Question: What is the potential diagnosis?
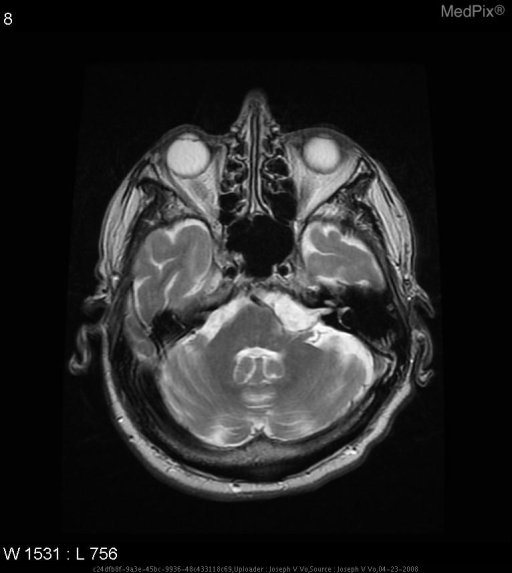
Answer: The possible diagnosis includes •  Epidermoid tumor
•  Arachnoid cyst
•  Dermoid tumor
•  Acoustic neuroma (Vestibular Schwannoma)
•  Malignancy.